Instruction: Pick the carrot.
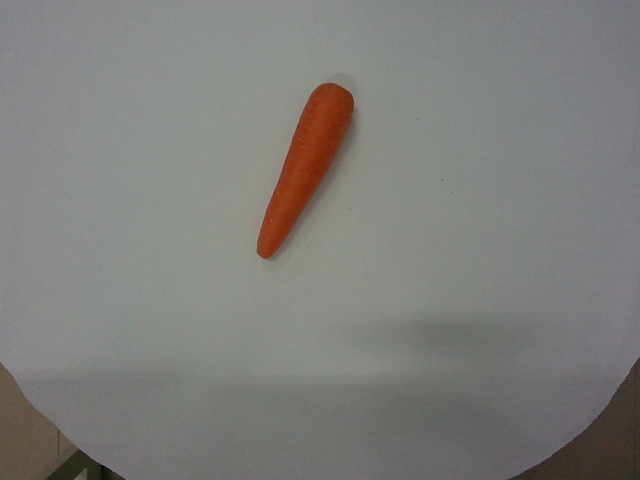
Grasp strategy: vertical